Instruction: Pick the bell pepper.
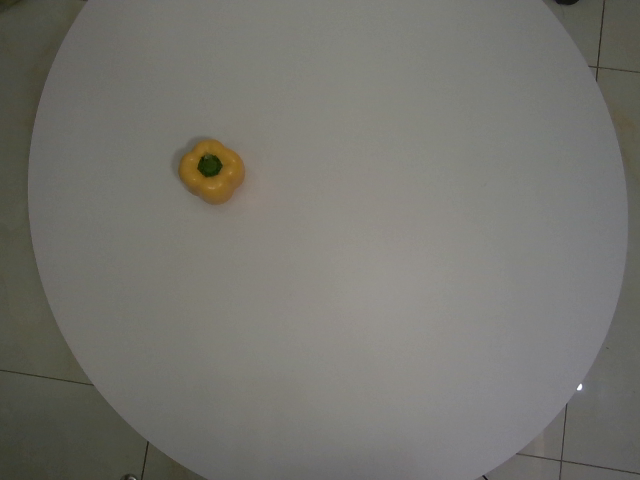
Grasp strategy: vertical